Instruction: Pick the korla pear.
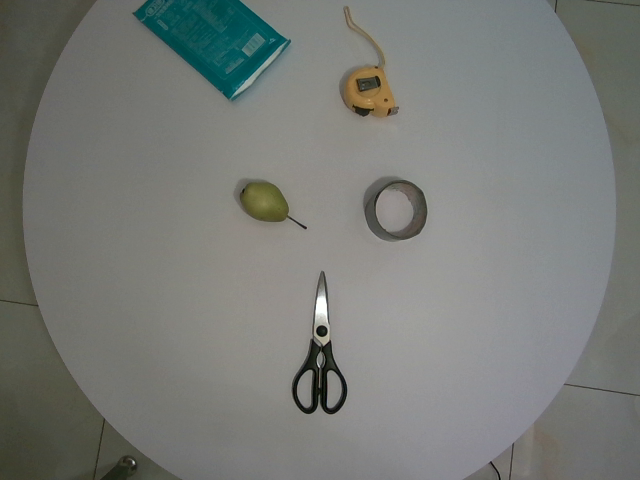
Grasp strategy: vertical